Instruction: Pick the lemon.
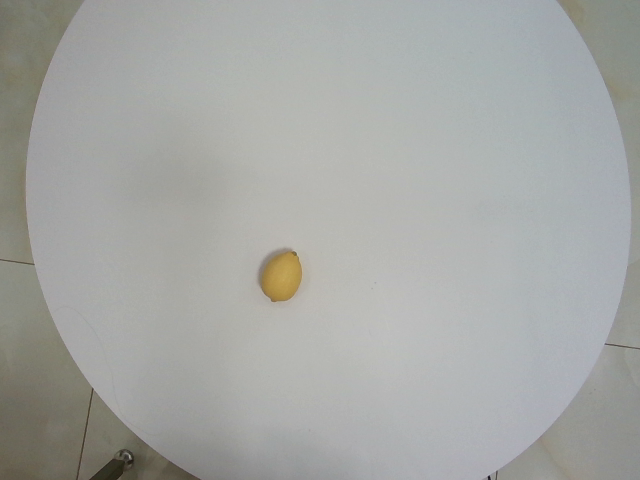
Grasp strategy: vertical